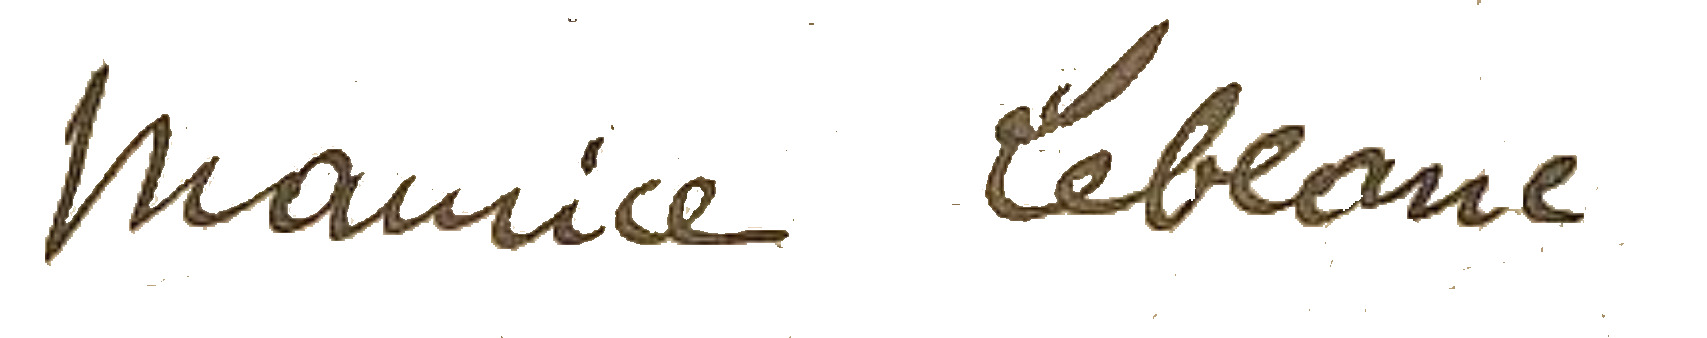
Signature of: maurice leblanc